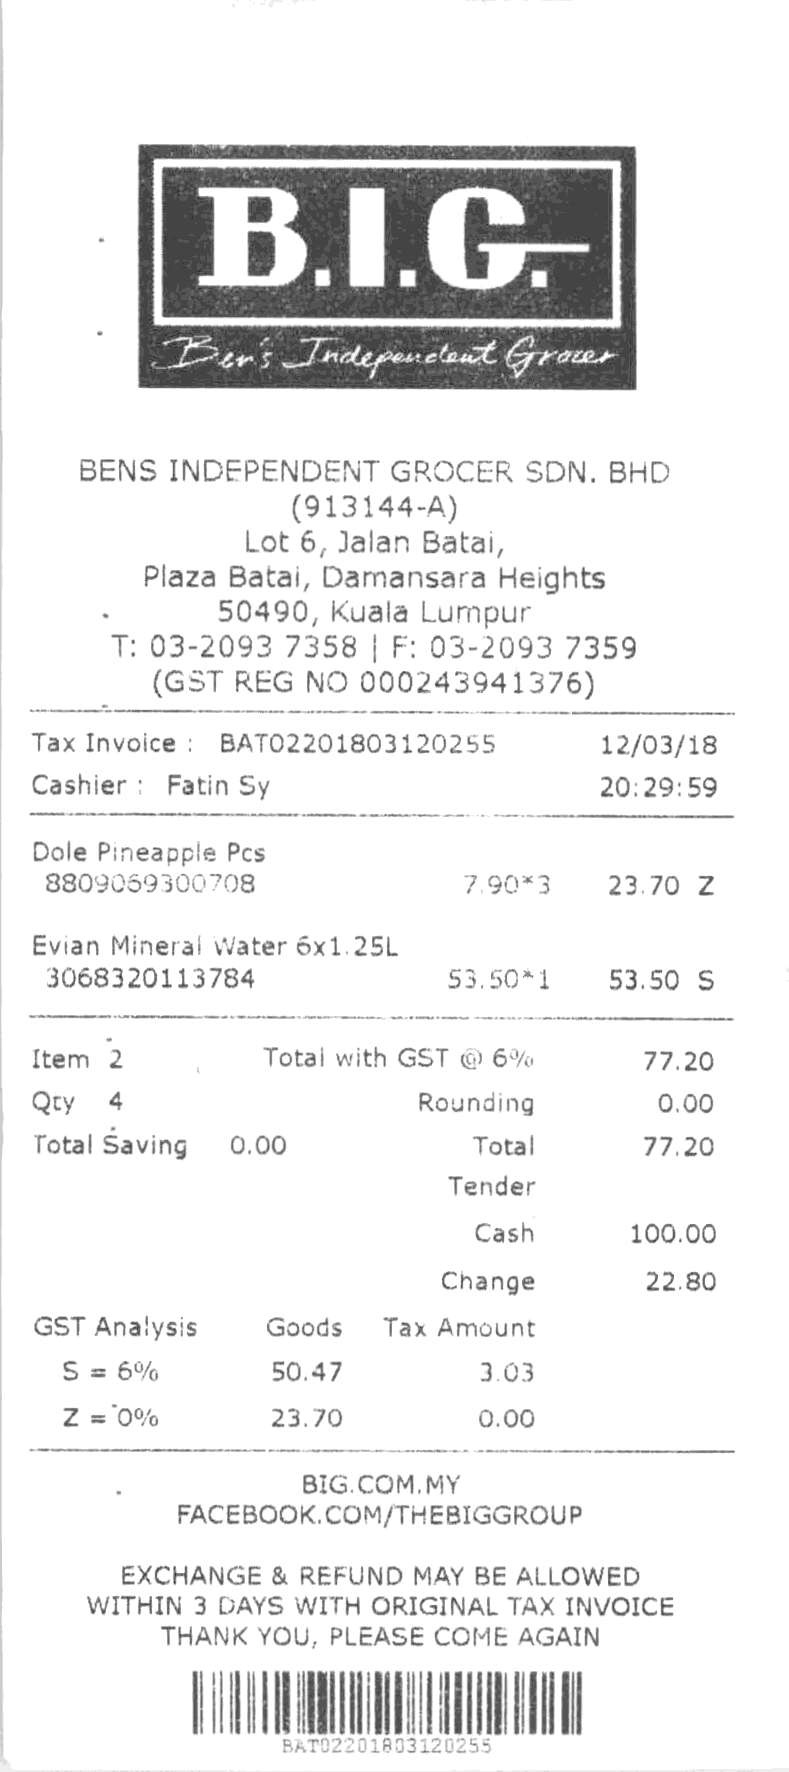
B.I.G.
BEN'S INDEPENDENT GROCER
BENS INDEPENDENT GROCER SDN. BHD
(913144-A)
LOT 6, JALAN BATAI,
PLAZA BATAI, DAMANSARA HEIGHTS
50490, KUALA LUMPUR
T: 03-2093 7358 | F: 03-2093 7359
(GST REG NO 000243941376)
TAX INVOICE : BAT02201803120255
12/03/18
CASHIER : FATIN SY
20:29:59
DOLE PINEAPPLE PCS
8809069300708
7.90*3
23.70 Z
EVIAN MINERAL WATER 6X1.25L
3068320113784
53.50*1
53.50 S
ITEM 2
TOTAL WITH GST @ 6%
77.20
QTY
ROUNDING
0.00
TOTAL SAVING
0.00
TOTAL
77.20
TENDER
CASH
100.00
CHANGE
22.80
GST ANALYSIS
GOODS
TAX AMOUNT
S = 6%
50.47
3.03
Z = 0%
23.70
0.00
BIG.COM.MY
FACEBOOK.COM/THEBIGGROUP
EXCHANGE & REFUND MAY BE ALLOWED
WITHIN 3 DAYS WITH ORIGINAL TAX INVOICE
THANK YOU, PLEASE COME AGAIN
BAT02201803120255
4